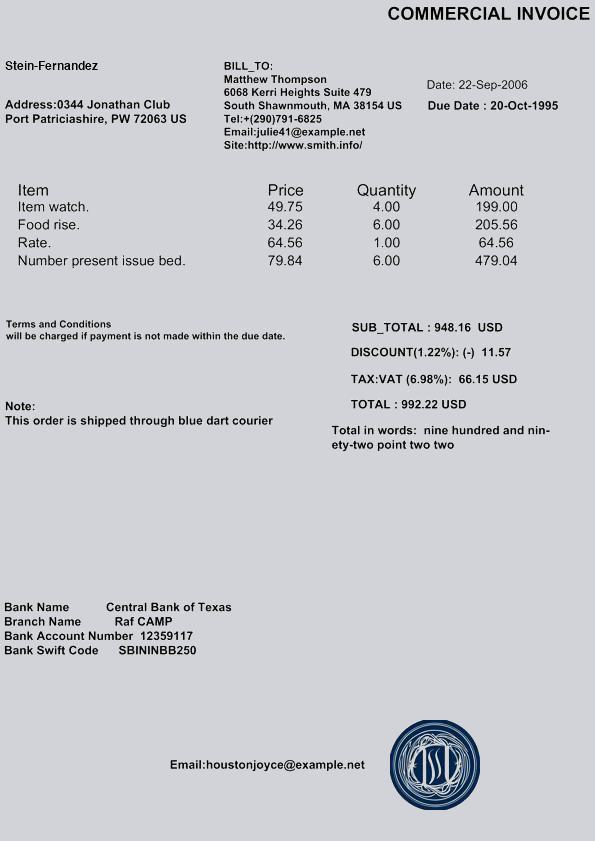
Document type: Invoice